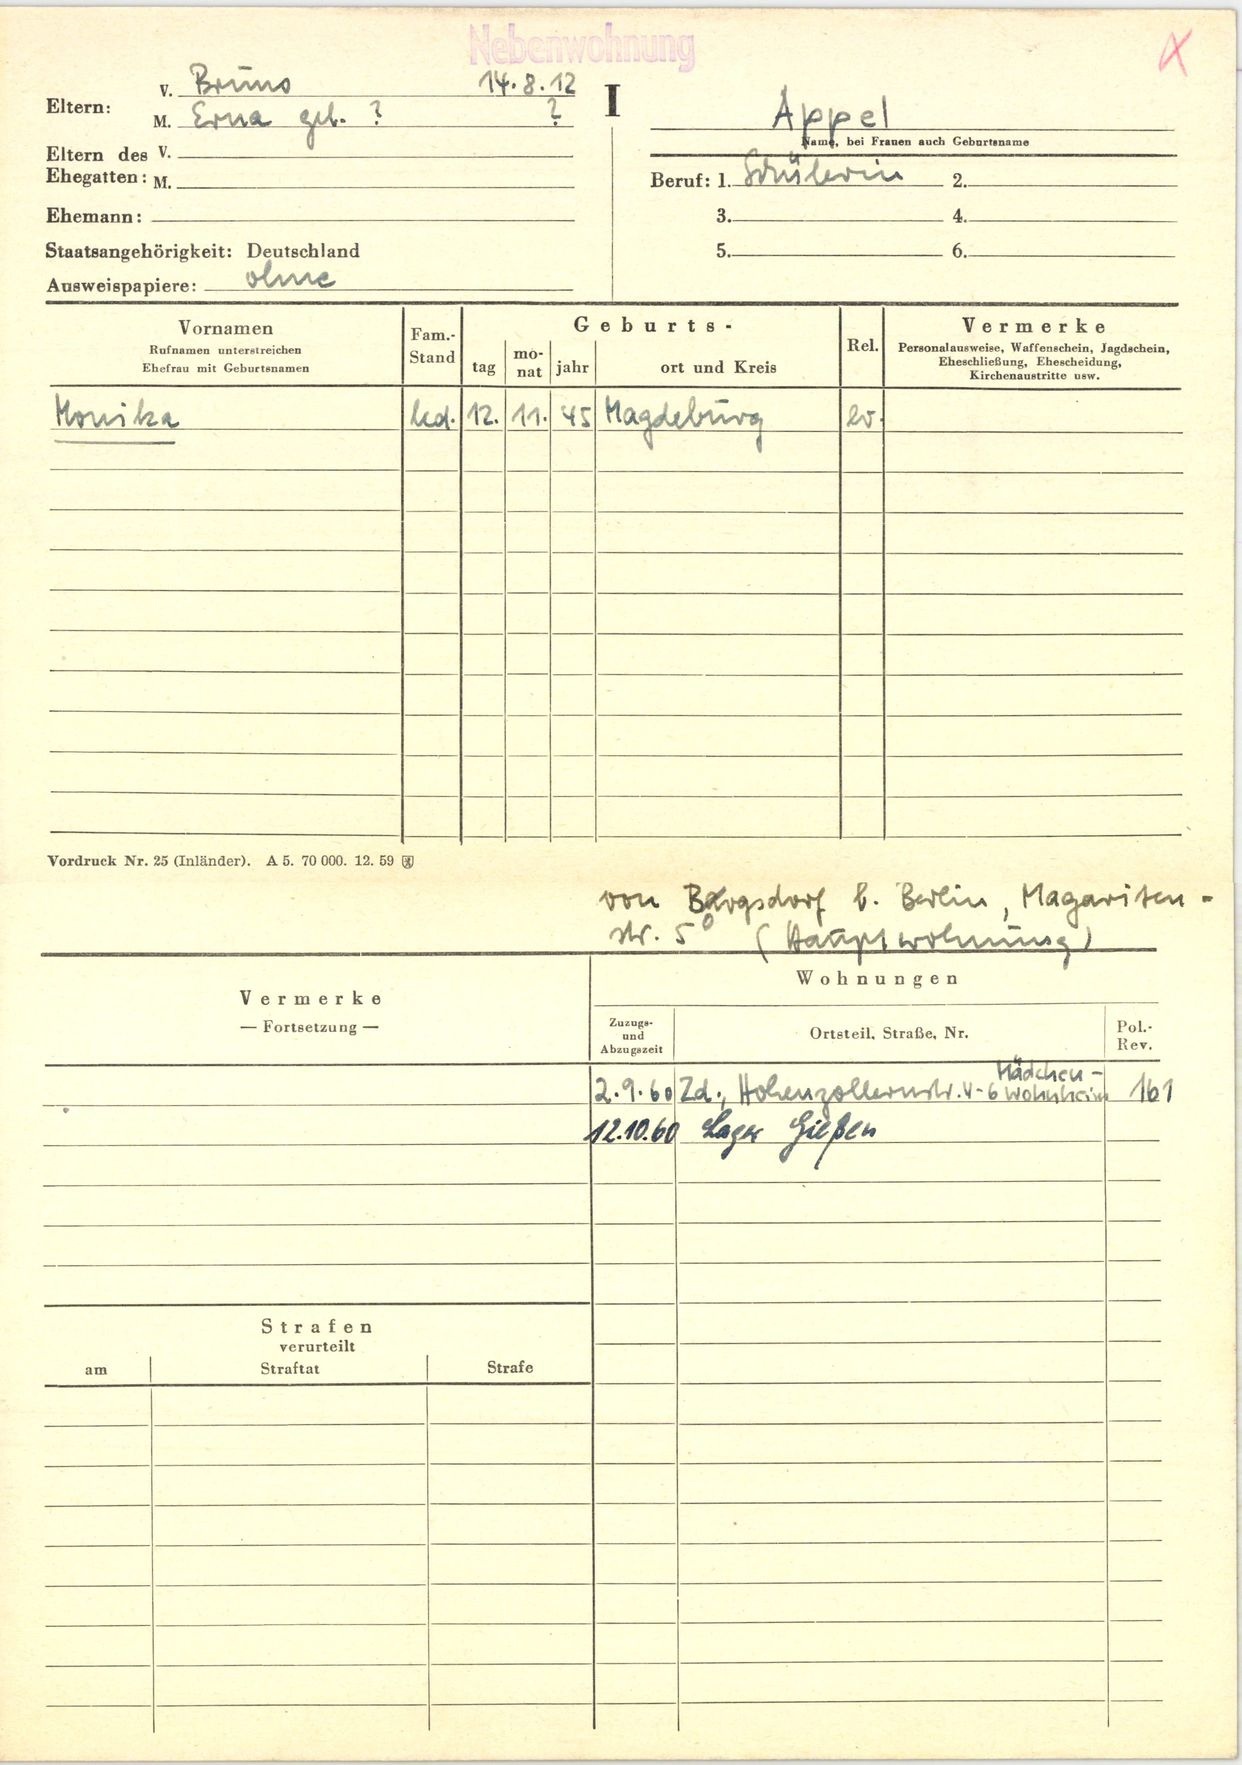
Appel